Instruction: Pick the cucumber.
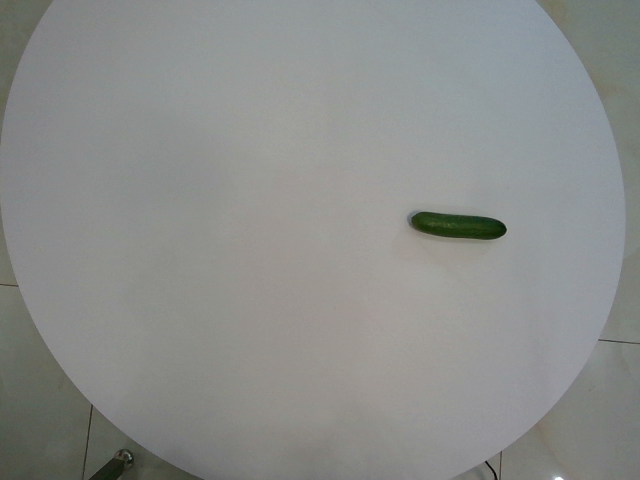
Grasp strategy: vertical